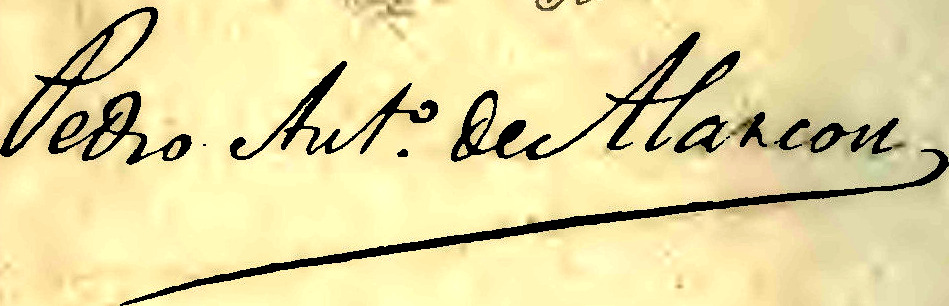
Signature of: pedro antonio de alarcón